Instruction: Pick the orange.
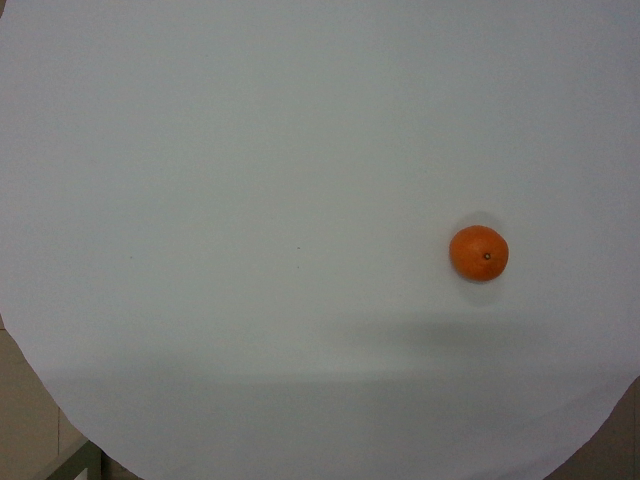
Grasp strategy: vertical